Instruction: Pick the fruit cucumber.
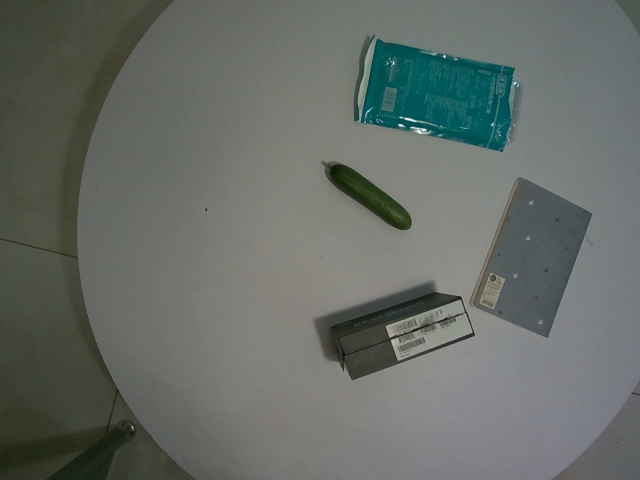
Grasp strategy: vertical